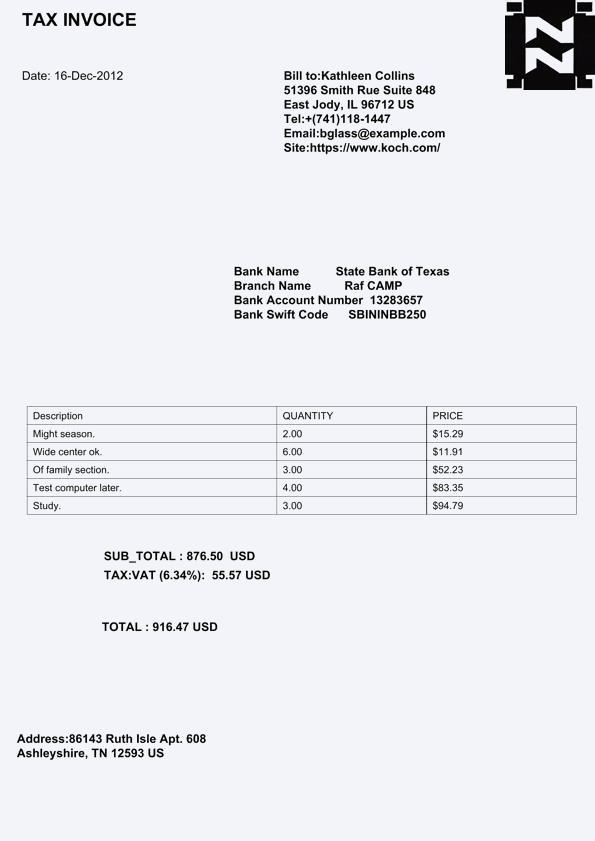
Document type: Invoice